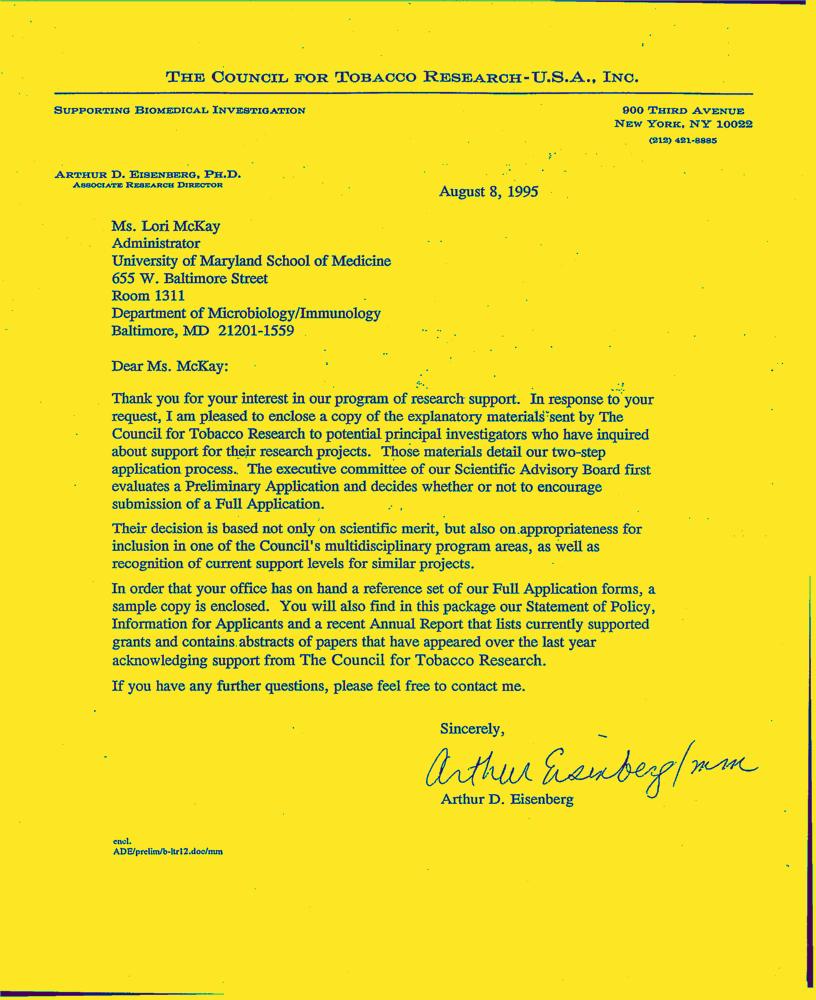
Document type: Letter-Doc